Question: What is the main concern?
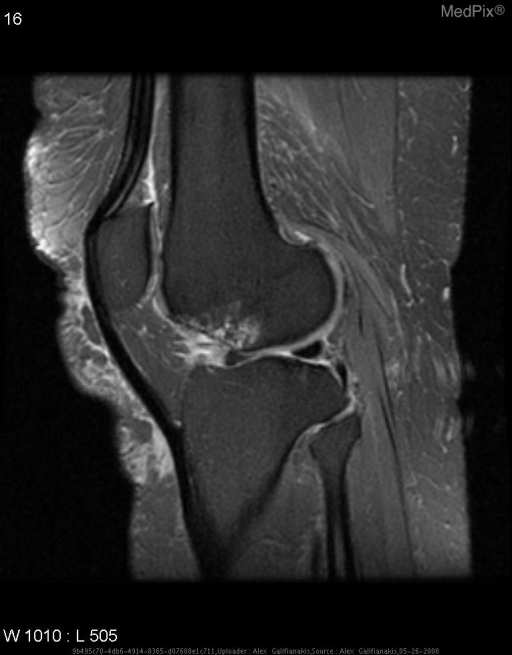
Answer: The findings suggest Radiographs demonstrate an area of subchondral collapse with subchondral sclerosis in the weight bearing surface of the left lateral femoral condyle.  MRI further illustrates osteonecrotic focus (low T1 and low T2 signal) with surrounding edema.  Early in the disease process, some degree of T2 and PD hyperintensity can be seen.  Also, surrounding edema can sometimes mask areas of subchondral sclerosis.. Osteonecrotic focus demonstrated as low T2 signal with a larger area of surrounding marrow edema evident.. The patient might have a history of 72 year old female with knee pain..